Question: What type of tax is indicated in the document, personal property or real estate?
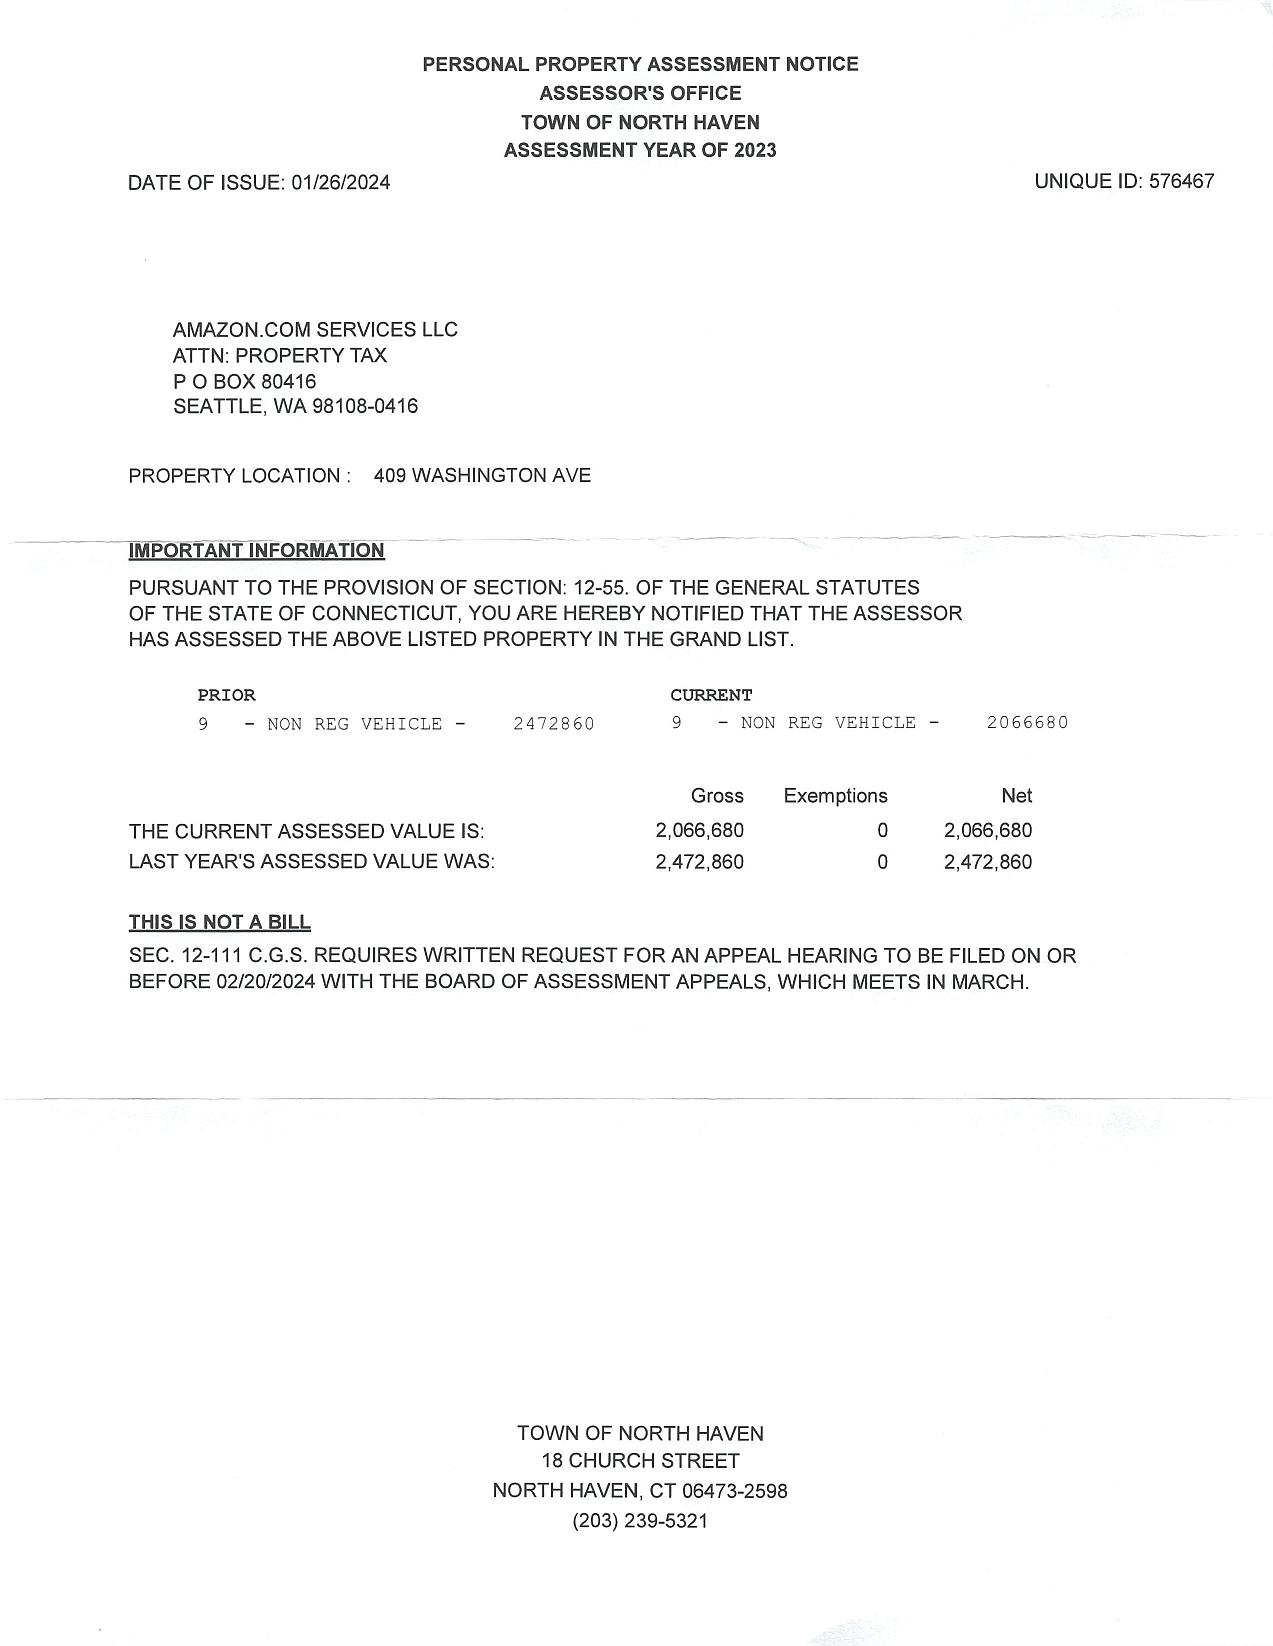
Answer: "Personal Property Tax"